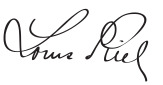
Signature of: louis riel